Question: What appears to be the issue?
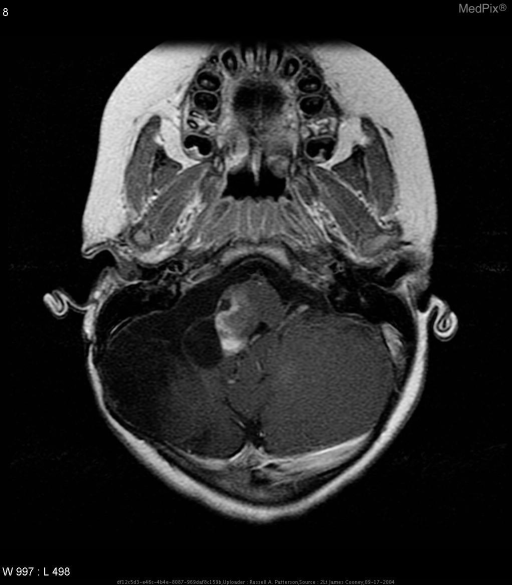
Answer: The findings suggest Diffuse encephalomalacic changes are seen in the right cerebellum secondary to a right suboccipital craniectomy.  A heterogeneous cystic and solid lesion is seen at the right cerebellopontine angle with heterogeneous contrast enhancement of a mural nodule.. Juvenile pilocytic astrocytoma-MR Axial Images. The patient might have a history of This patient originally presented at the age of 3 with right facial palsy, worsening over a six month period, now undergoing routine surveillance post-resection and chemotherapy for a CNS tumor..